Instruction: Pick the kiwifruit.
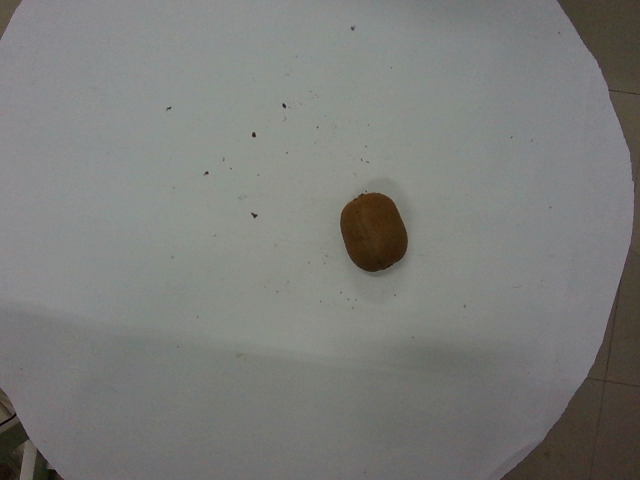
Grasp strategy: vertical